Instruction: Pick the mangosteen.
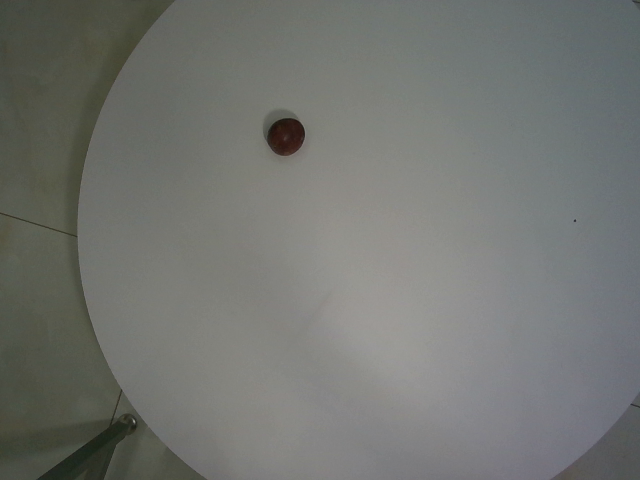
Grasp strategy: vertical